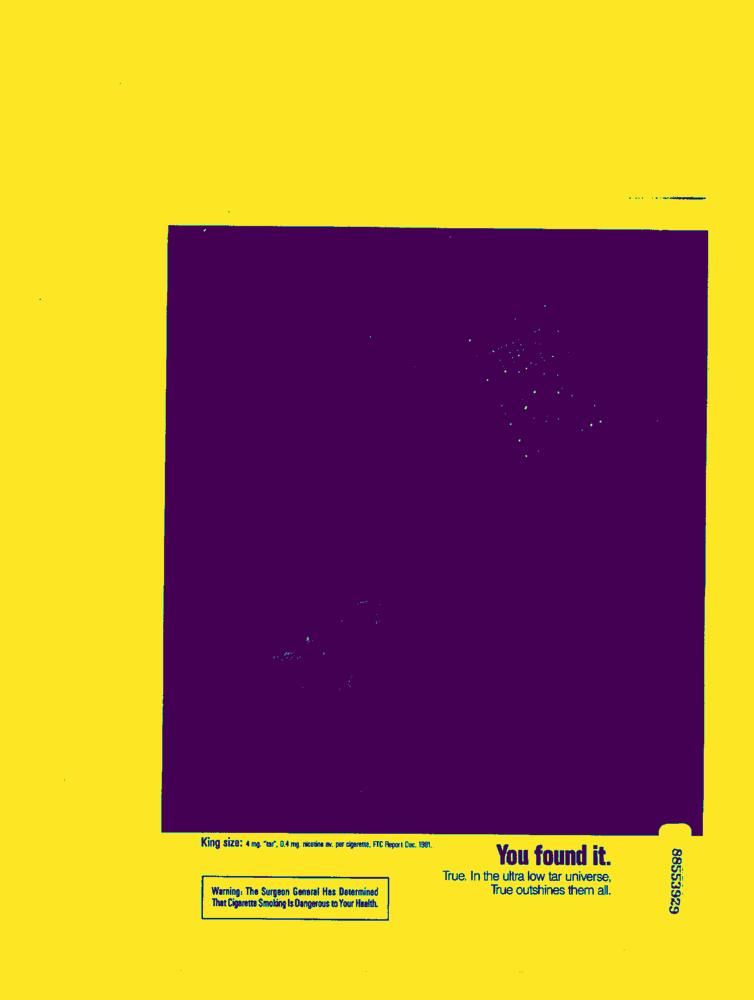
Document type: AD